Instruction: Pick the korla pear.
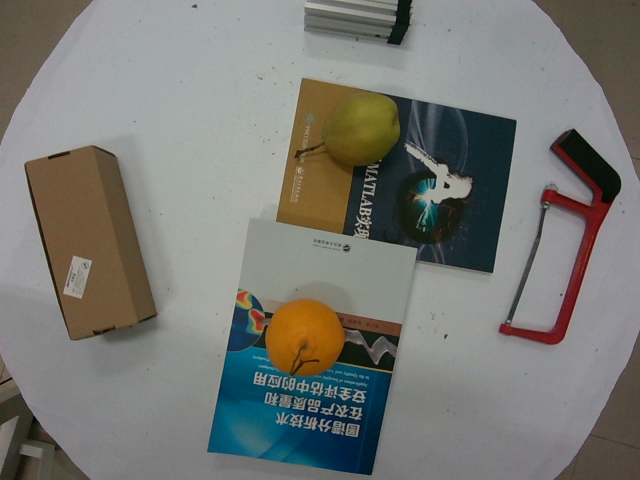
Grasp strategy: vertical